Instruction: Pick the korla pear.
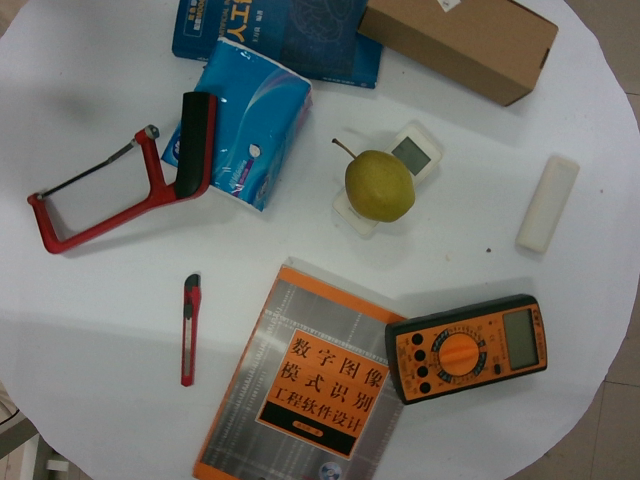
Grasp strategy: vertical